Question: What is the main concern?
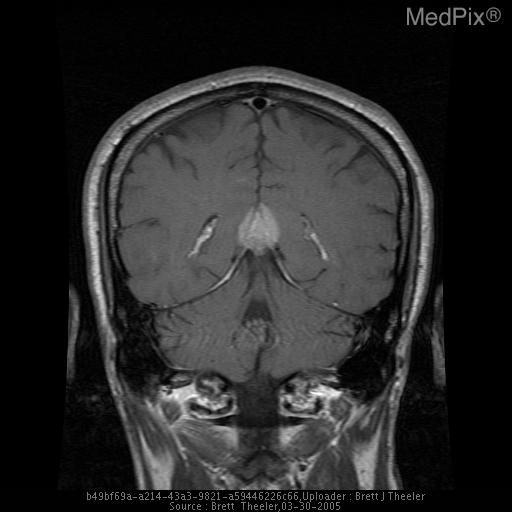
Answer: The findings suggest Large pineal region mass.. Homogenenous, hyperintense mass on the T1WI.  Note the extension of the mass into the tentorium, extension into the collicular plate, and the anterior displacement of the diencephalon and corpus callosum on the sagittal image.  Surprisingly, this mass has not appear to have significantly blocked the aqueduct of Sylvius... The patient might have a history of Patient presented with progressive worsening of headaches with no other signs or symptoms..